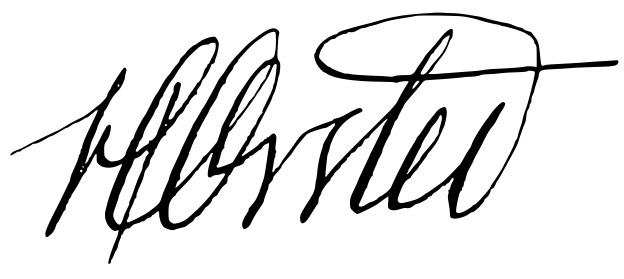
Signature of: hans christian ørsted